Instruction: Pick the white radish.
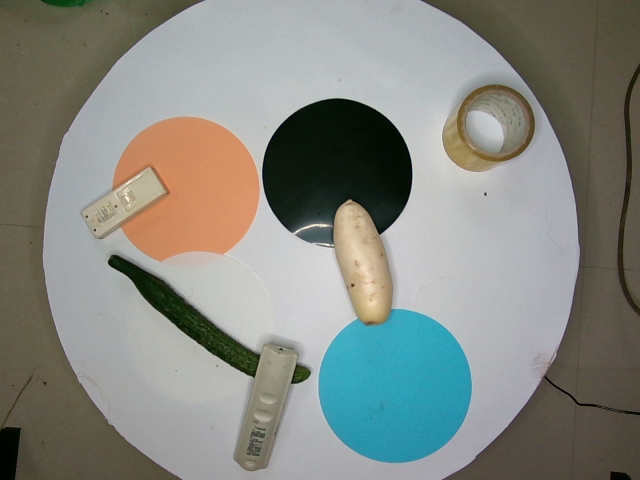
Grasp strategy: vertical